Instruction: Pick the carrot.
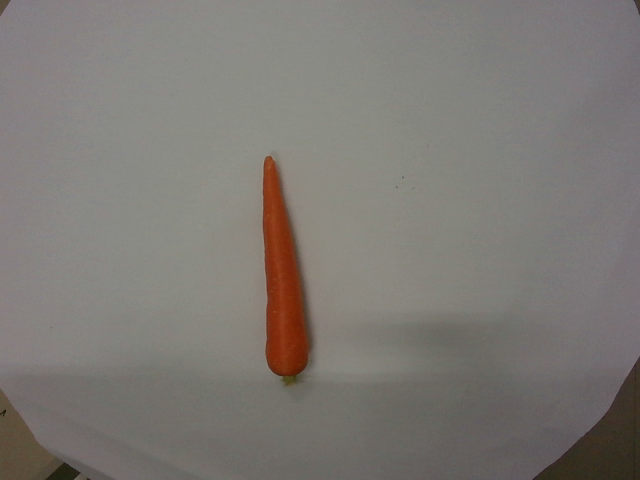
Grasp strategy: vertical